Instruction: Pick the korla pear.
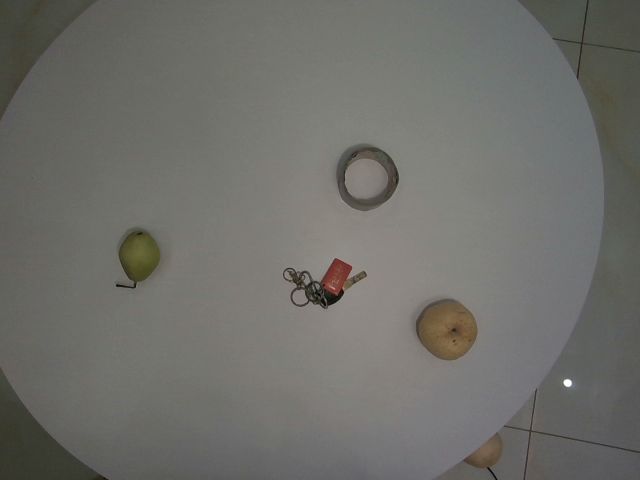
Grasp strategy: vertical